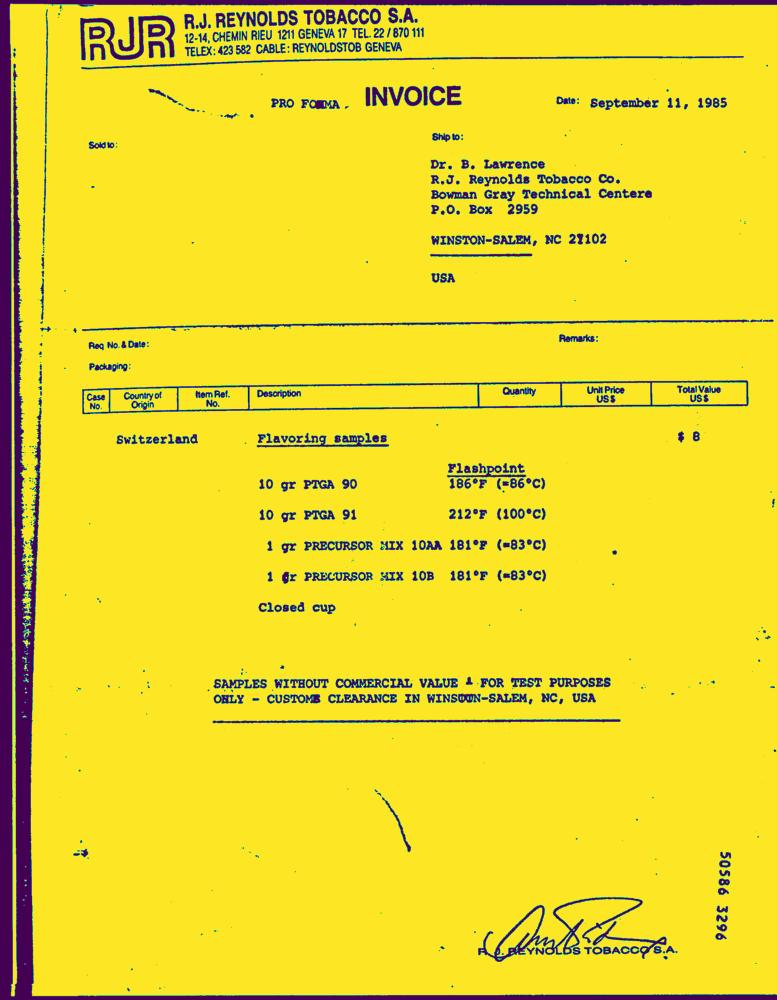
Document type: Invoice-Doc